Question: Explain the disease:
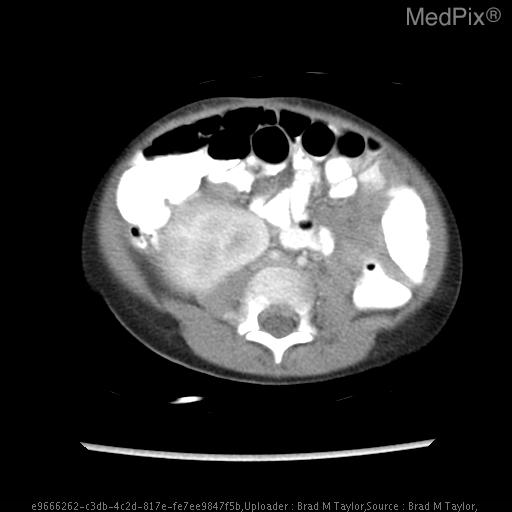
Answer: The disease is discussed as: Wilms tumor (nephroblastoma) is the most common renal malignancy in children and the 4th most common pediatric malignancy in the U.S.  Diagnosis is usually between 2 and 5 years of age with a peak at around 3 years.  5 to 10 percent involve both kidneys with a median onset about 10 months earlier than unilateral involvement.

Wilms tumor most commonly presents as an asymptomatic abdominal mass but may present with abdominal pain, particularly if there is intratumoral hemorrhage.

Imaging considerations when evaluating suspected Wilms tumor:
- Usually appears as large well-defined mass on CT or MRI
- Tumors commonly appear solid, however, larger lesions may have areas of heterogeneity or cystic components due to previous hemorrhage or necrosis
- Tumor arises from the Kidney producing classic “claw sign” with renal parenchyma surrounding a portion of the more hypodense mass.
- Tends to have spherical growth displacing vessels
- It is also important to document and evaluate for the following features:
o Lymph node involvement
o Lung metastases
o Contralateral kidney involvement
o Renal vein and IVC involvement
o Path ureters in relation to mass if visualized
o Other anomalies, i.e. gonadal, they may raise suspicion of a syndrome.  See below.

An increase risk of Wilms tumor has been associated with several syndromes.  Although syndrome association accounts for less than 10 percent of tumors, syndrome possibility should be considered when evaluating for Wilms.  Syndromes include:

1.  WAGR syndrome (wilms, aniridia, genital anomalies, mental retardation).
- 33% chance in developing Wilms tumor.
- Studies on WAGR patients led to identification of first Wilms tumor associated gene (WT1). Tumors manifestation is thought to follow the “ Two hit” theory with the syndrome producing the first hit.
2.  Denys-Drash syndrome (gonadal dysgenesis, gonadoblastoma, early onset renal failure).
- 90% develop Wilms tumor.
- Bi-allelic inactivation of WT1.
3.  Beckwith-Wiedemann syndrome (organomegaly, macroglossia, hemihypertorphy, adrenal cytomegaly)
- 5% chance of developing Wilms tumor
- Thought to involve second locus (WT2).

The primary differential in evaluating a possible Wilms tumor is to distinguish it from a neuroblastoma (the most common extracranial solid tumor of childhood). Specifically, by determining if the mass arises from the kidney and therefore most likely a Wilms tumor or whether it arises from the suprarenal region and more likely a neuroblastoma. The table below outlines differentiating features between the two.  Tissue pathology, however, is usually obtained to definitively distinguish between the two and rule out more rare renal pathology in this age group such as renal cell carcinoma.

Feature	                Neuroblastoma	               Wilms Tumor
Age	               Most common <2yrs             Peak at 3 yrs
Growth                   Surrounds/engulfs               Grows like ball
                                vessels                                 displacing vessels
Relation to kidney	Inferiorly displaces             Arises from kidney
                                                                                "claw sign"
Lung metastasis	Uncommon	          More common (20%)
Vascular invasion	Does not occur	       Invasion of renal vein/IVC
                                                                        is common
Calcification	Common (85% on CT)	Less common (15%)
Adapted from Donnelly, 2008.

There are two predominate schools of thought in regards to staging and treatment of Wilms tumor.  The Nation Wilms Tumor Study Group (NWTSG) advocates for a surgery up-front approach allowing for a more accurate histologic and tumor extent assessment. The International Society of Pediatric Oncology (SIOP) advocates for chemotherapy first which reduces tumor volume and likely the possibility of tumor spillage during removal.  Both stratagies use their own somewhat complicated staging system but generally follow the more simplistic outline below.

I.	Confined to kidney
II.	Extension into perinephric spaces
III.	Lymphnode involvement
IV.	Mets to liver/lung
V.	Bilateral kidney involvement

It is important to note that due to the differences in surgical timing and variations in criteria a “stage to stage” comparison of the two staging systems is confounded. It is also important to note the histologic characteristics are felt to be a more powerful prognostic indicator for Wilms.

The prognosis for Wilms tumor is generally good with excellent results obtained with a combination of nephrectomy and chemotherapy in most cases. Survival rates are reported as high as 90% which includes tumors that have spread beyond the kidney.  Tumors with diffuse anaplasia have a less favorable outcome and reinforce the importance of correctly identifying the histologic pattern.